Patient: Male, age 48
A 48-year-old man was admitted to our hospital due to prolonged fever and nausea. Physical examination indicated the following: Body temperature, 38.5  C; heart rate, 109 beats/min; blood pressure, 140/80 mmHg and lack of ausculatory sounds in the upper lobe of the left lung. Laboratory examination performed revealed: normal white blood cell count, 8.5 x 109/l, an elevated C reactive protein, 7mg/dl (0.01-0.8mg/dl) and negative tuberculosis antibody test. Computed tomography (CT) showed a large solid mass of the left upper lobe, limited pleural and pericardial effusion and calcified lymphadenopathy of mediastinum, Fig. 1. The patient underwent a CT-guided core biopsy of the lung lesion and three samples were obtained. Specimens were sent for culture, histological and polymerase chain reaction (PCR) assay. The possibility of malignancy was excluded, at the same time culture and PCR were positive for Histoplasma capsulatum and histological findings were compatible with BG, Fig. 2. Due to the positive culture we investigated patient's traveling history and he referred traveling in United States many years ago just for a few days.
Complete laboratory investigation excluded any kind of immunosuppresion in our patient.
The patient was diagnosed as a chronic pulmonary histoplasmosis case with bronchogenic granulomatosis. Initially he was treated with amphotericin B and itraconazole. One month later he revealed complete clinical recovery, improvement of the inflammatory index and decrease of solid mass size, nevertheless, pleural and pericardial effusions increased. Having in mind the histological diagnosis of bronchocentric granulomatosis and the aggravation of effusions, corticosteroids were added to the medication. Our patient was discharged two weeks later, in a good clinical status with itraconazole and methylprednisolone.
CT imaging follow up one month later demonstrated a great decrease of the left lobe mass size. No pleural and pericardial effusion was reported Fig. 3.
Keywords: bronchocentric granulomatosis, non endemic area, pulmonary histoplasmosis
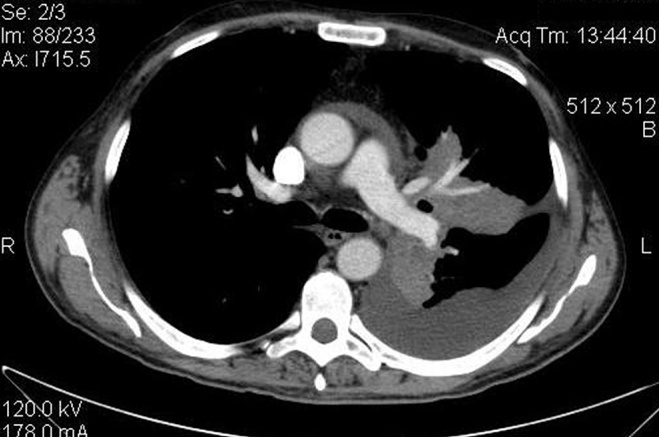
Image caption: a-b. Follow up with CT two months after treatment reveals great decrease of the lung lesion. None pleural and pericardial effusion is reported.